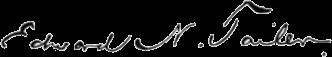
Signature of: edward neufville tailer